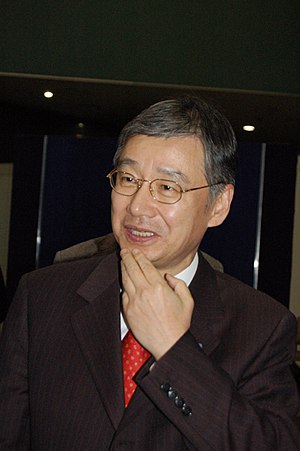
한국어: 2007년 방송프로듀서대상시상식장에서의 안국정